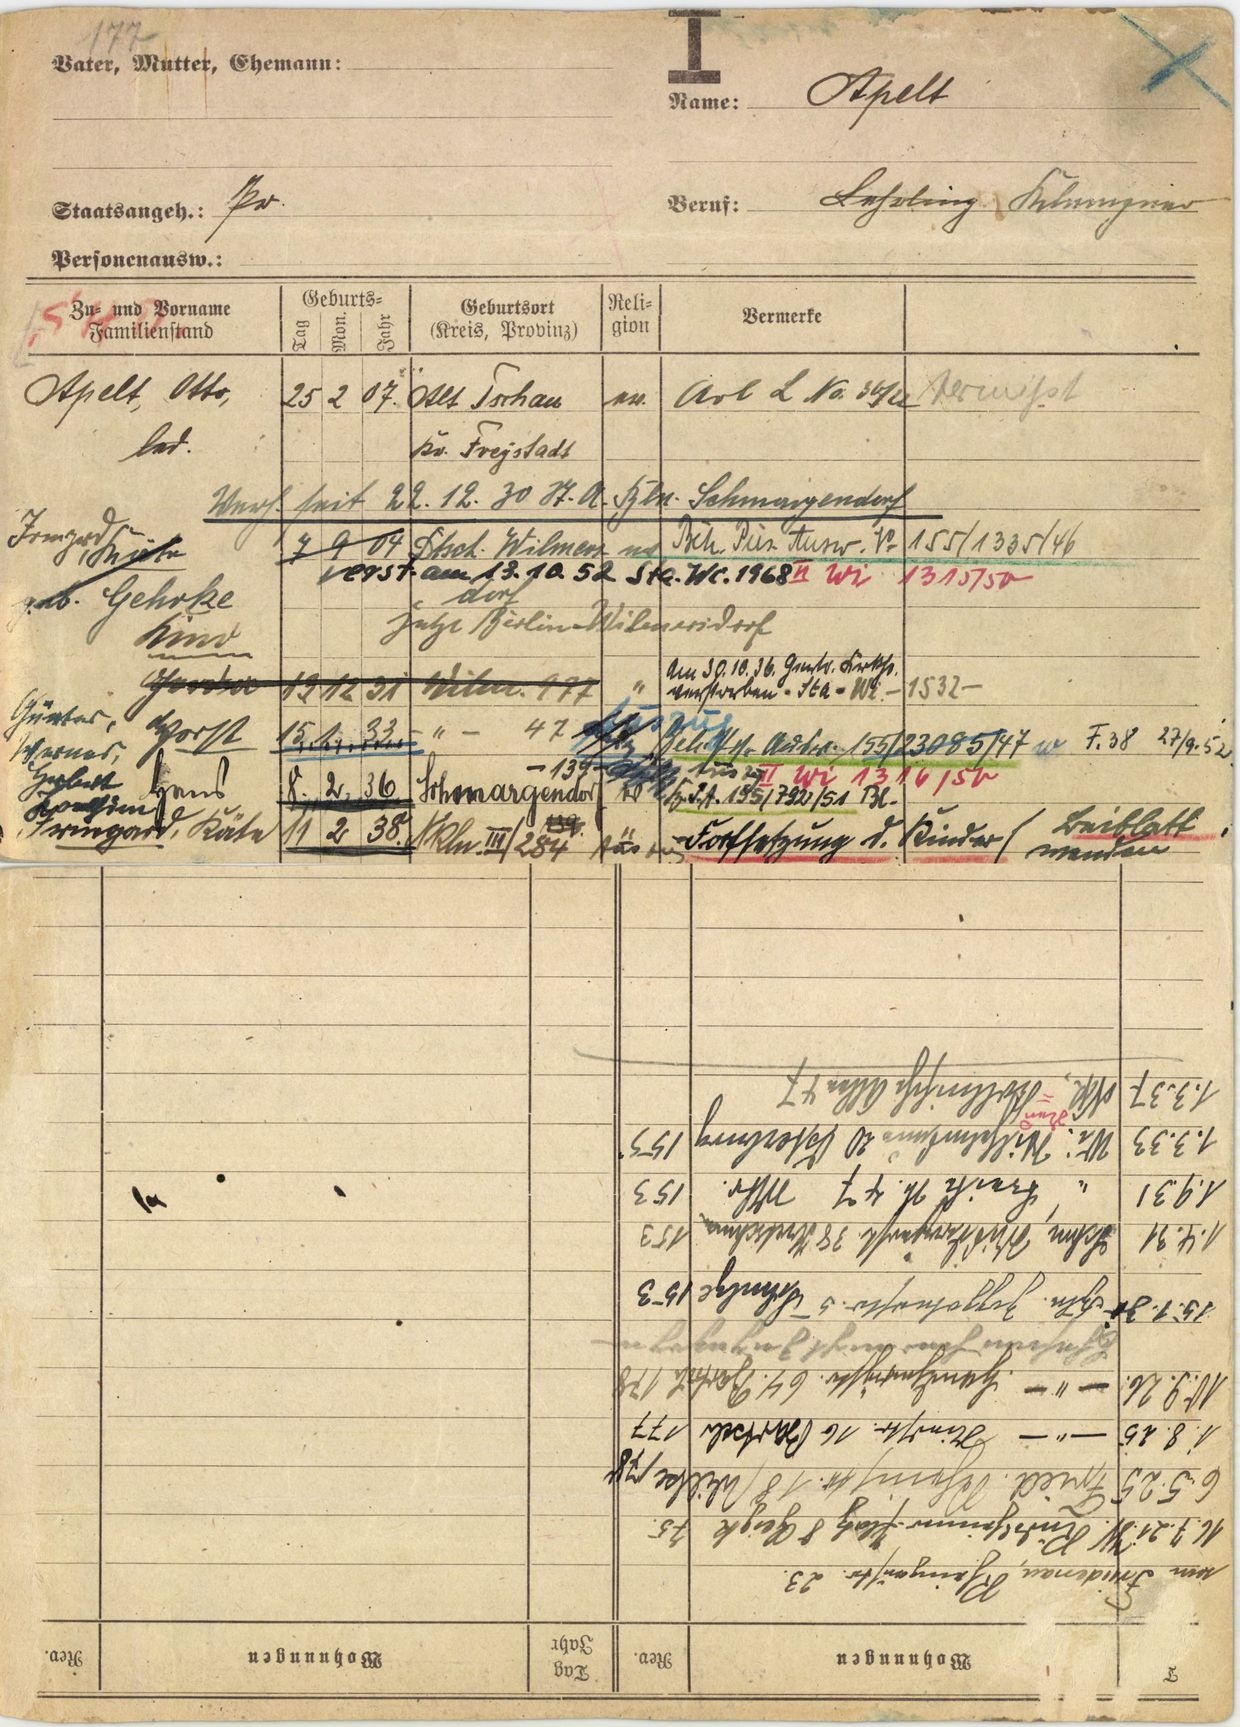
Apelt